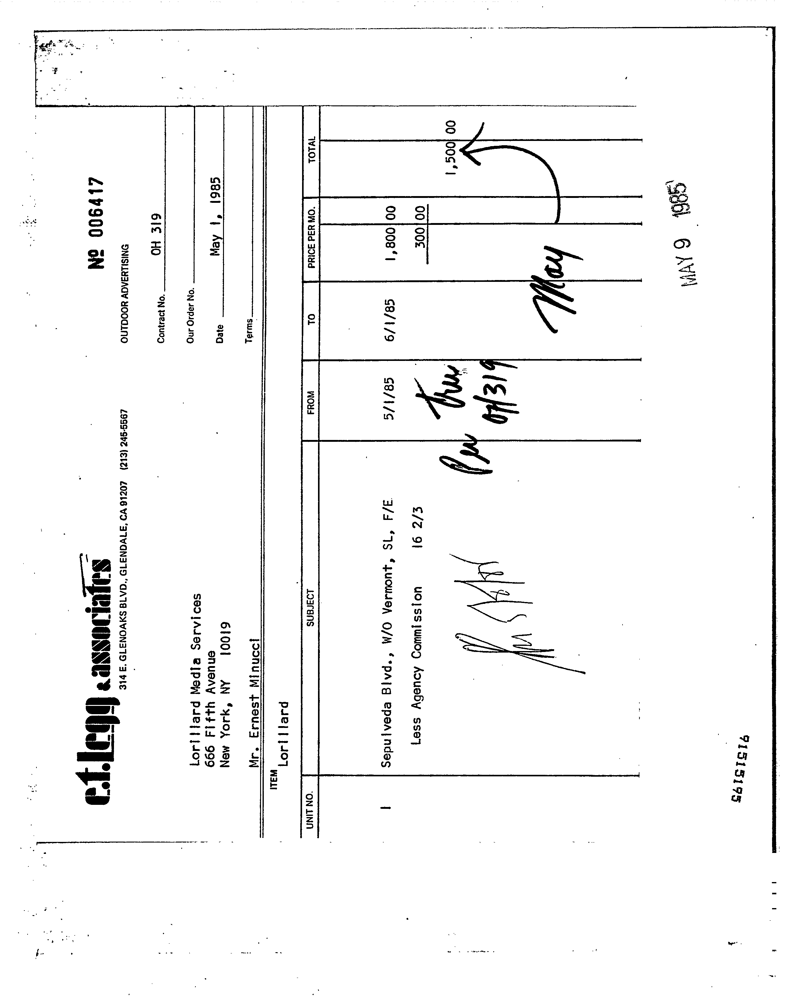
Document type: Invoice